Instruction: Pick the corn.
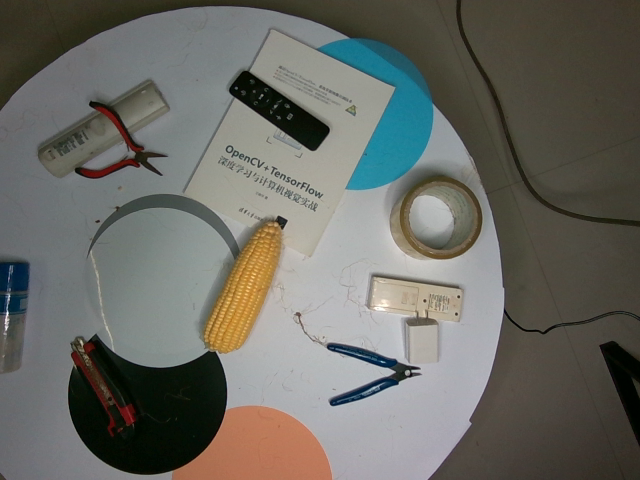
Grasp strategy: vertical